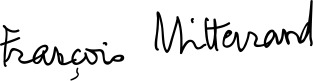
Signature of: françois mitterrand